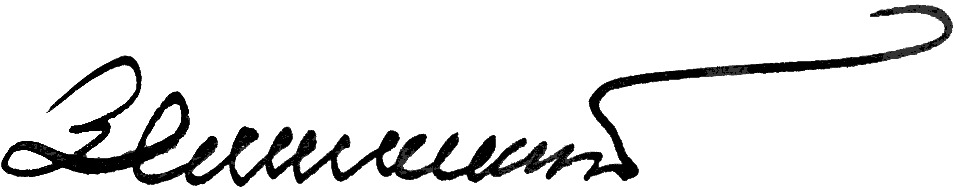
Signature of: viktor zelinskyi